Question: What might the diagnosis be?
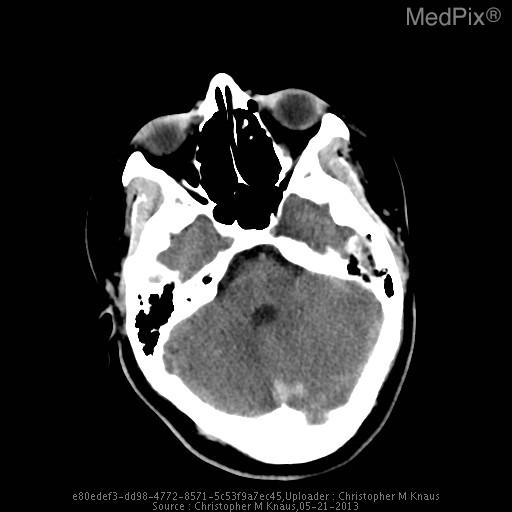
Answer: The possible diagnosis includes Venous sinus thrombosis
Severe dehydration
Polycythemia.